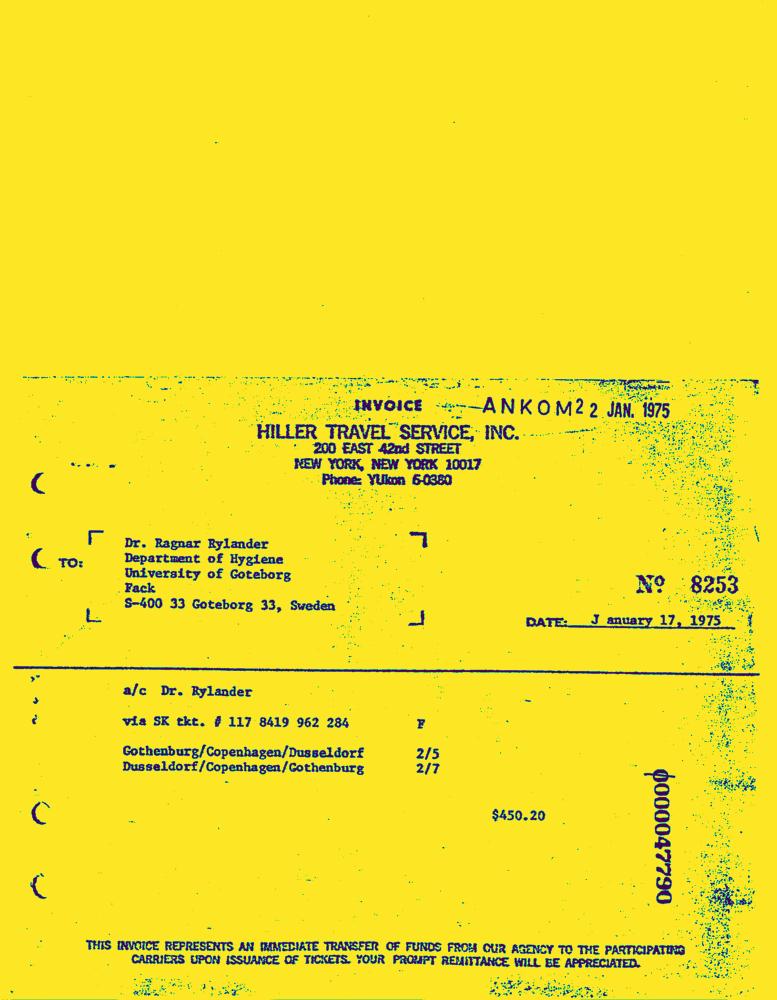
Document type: Invoice-Doc